Question: What might the diagnosis be?
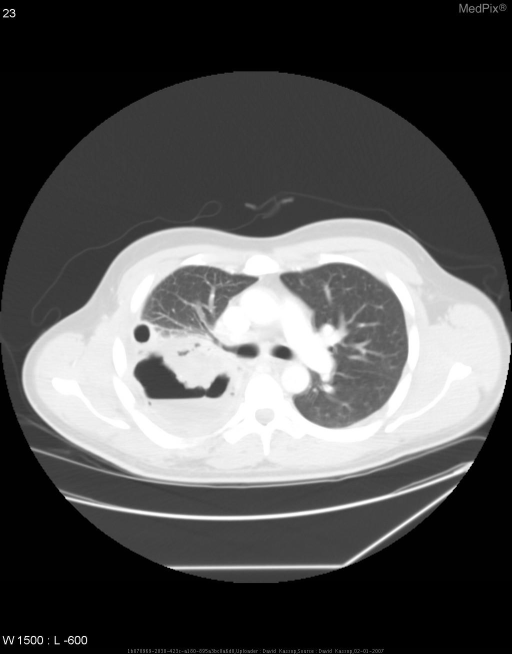
Answer: The possible diagnosis includes Bronchopleural fistula
Hydropneumothorax with subcutaneous emphysema.